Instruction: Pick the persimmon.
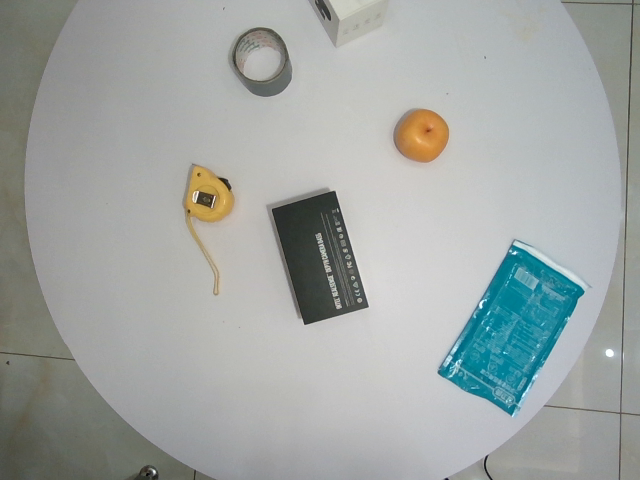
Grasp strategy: vertical